Question: Which state is mentioned in the document?
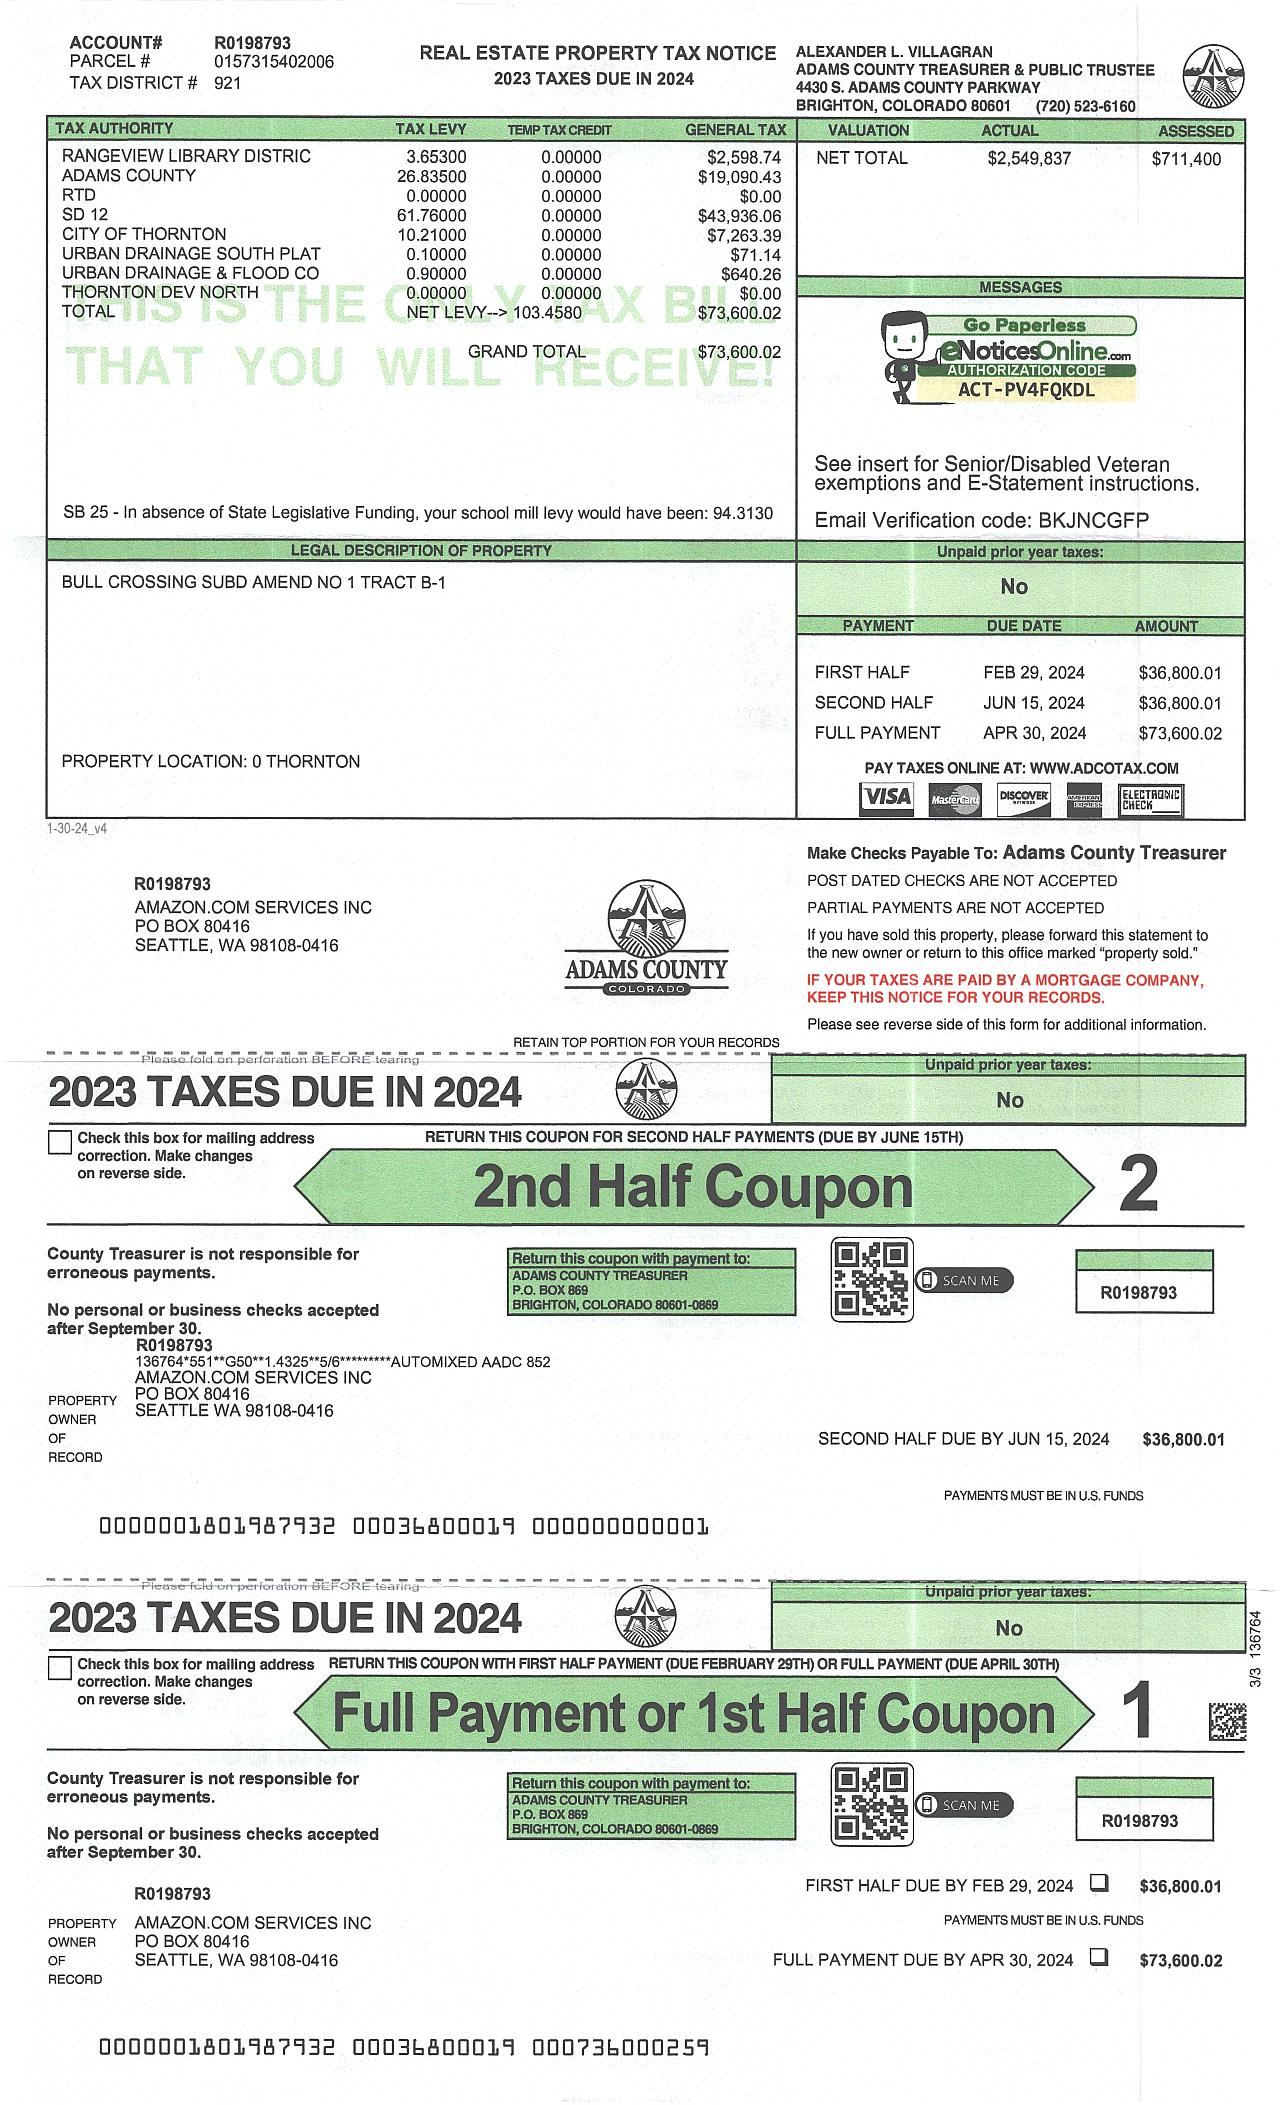
Answer: "Colorado"